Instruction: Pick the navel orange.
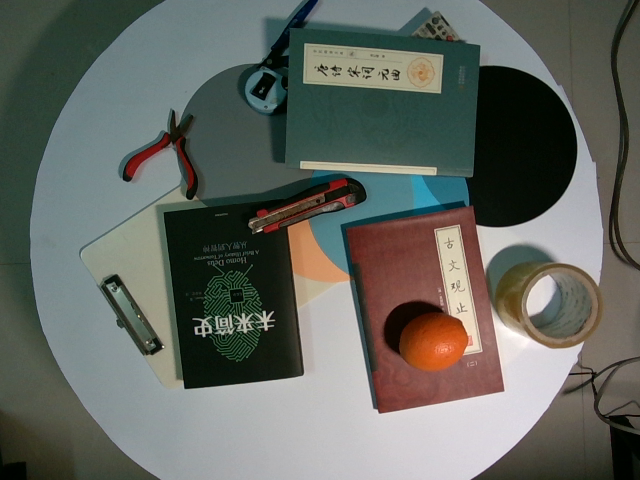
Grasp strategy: vertical